Question: Describe the condition in detail:
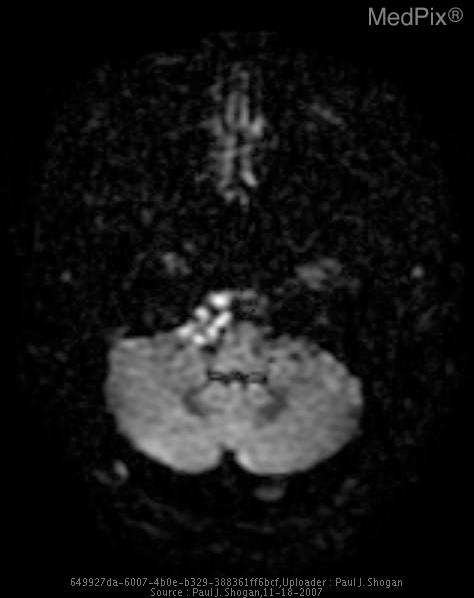
Answer: The disease is discussed as: Lesions/Condition: Epidermoid Tumor

Discussion:

Epidermoid tumors typically occur between the ages of 20 and 60, with the peak incidence in the fourth decade, affecting both men and women equally.

Intracranial epidermoid tumors are congenital inclusion cysts that comprise 1% of primary intracranial neoplasms.  They are thought to arise from the enclosure of ectodermal elements when the neural tube closes at 3-5 weeks gestation.  Additionally, acquired epidermoid tumors may occur as the result of trauma, although this is relatively uncommon in the brain.  Epidermoids are composed of an outer capsule of connective tissue that surrounds a layer of keratinized stratified squamous epithelium and inner cystic fluid that includes debris, keratin, water, and cholesterol.  As the epithelial layer desquamates, the cells accumulate and form a cholesterol-rich layer that gives the tumor its characteristic pearly white appearance.  Epidermoids subtly grow within the CSF spaces, surrounding and encasing adjacent neurovascular structures.  The tumor has an irregular and lobulated cauliflower-like outer surface that shines like a “mother of pearl.”

The majority of intracranial epidermoid tumors are intradural lesions, in the basal subarachnoid spaces occurring off-midline.  Between 40%-50% of cases are found in the cerebellopontine angle cistern.  After schwannoma and meningioma, epidermoid tumors are the third most common cerebellopontine angle mass.  Epidermoid tumors also occur in the sellar and parasellar regions.  Less commonly, epidermoid tumors have been reported in the cerebral hemispheres, brain stem, and rarely in the lateral ventricles.  Approximately ten percent of epidermoid tumors are extradural, occurring in the skull or spine.

Epidermoid tumors are benign slow-growing tumors, and malignant degeneration is extremely rare.

Clinical Features:

Clinical features of epidermoid tumors are usually secondary to the mass effect of the tumor on adjacent structures.  Gait disturbance, cranial neuropathies, and occasionally seizures are presenting symptoms.  Hydrocephalus is not commonly seen with intracranial epidermoid tumors.   Additionally, symptoms related to chemical meningitis caused by leakage of tumor contents into the subarachnoid space may be seen.

Radiology:

Epidermoid tumors on CT are well-circumscribed, homogenous lobulated extra-axial masses, that are nonenhancing, and hypoattenuating, and are similar to CSF, secondary to the presence of solid cholesterol and/or loculated CSF within the tumor, and rarely demonstrate calcification.

MR imaging is the best modality for evaluating these tumors.  Typically, epidermoid tumors demonstrate a lamellated appearance on MR imaging, secondary to the desquamated squamous epithelium.  Most epidermoid tumors have signal intensities that are near CSF signal, low to intermediate on T1 weighted images, and slightly hyperintense on T2 weighted images.  The main differential diagnostic consideration is that of an arachnoid cyst, with arachnoid cyst following the signal intensity patterns of CSF with all MR pulse sequences, whereas epidermoid tumors are not hypointense on FLAIR images and demonstrate areas of hyperintense signal relative to CSF.  Furthermore, on DW images, epidermoid tumors demonstrate restricted diffusion, which is not characteristic of arachnoid cysts.  Additionally, approximately 25% of epidermoid tumors will demonstrate a thin rim of peripheral enhancement following the administration of contrast material.  Furthermore, employing the use of a high resolution gradient-echo T2 sequence, such as 3D Fast Imaging Employing STeady-state Acquisition (FIESTA) the lamellated epidermoid tumor is clearly depicted as low signal intensity as it is contrasted against a hyperintense CSF background, achieving a precise preoperative assessment of surgical anatomy.

Finally, the signal characteristics of epidermoid tumors vary depending on its composition.  Rarely, epidermoids will appear hyperattenuated on CT, secondary to elevated protein content, with reversal of signal characteristics on MR imaging, high signal intensity on T1WI, and low signal intensity on T2WI.

Treatment:

Subtotal resection is usually performed to alleviate compression of adjacent structures, and to avoid damaging vital structures.  The reported rate of recurrence of epidermoid tumors is highly variable.